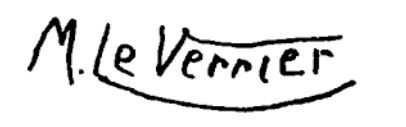
Signature of: max le verrier